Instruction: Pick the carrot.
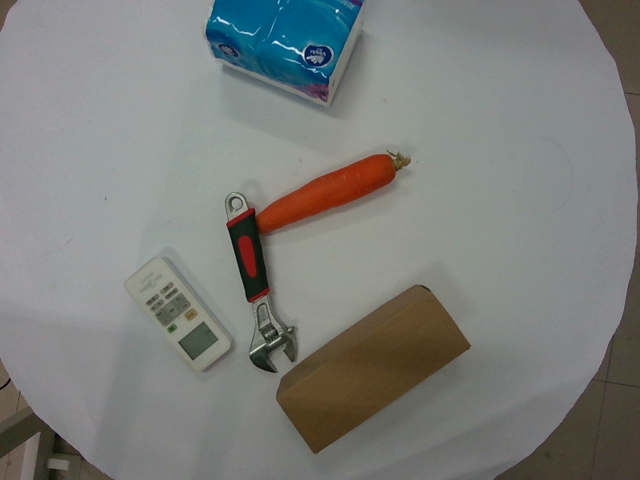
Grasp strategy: vertical